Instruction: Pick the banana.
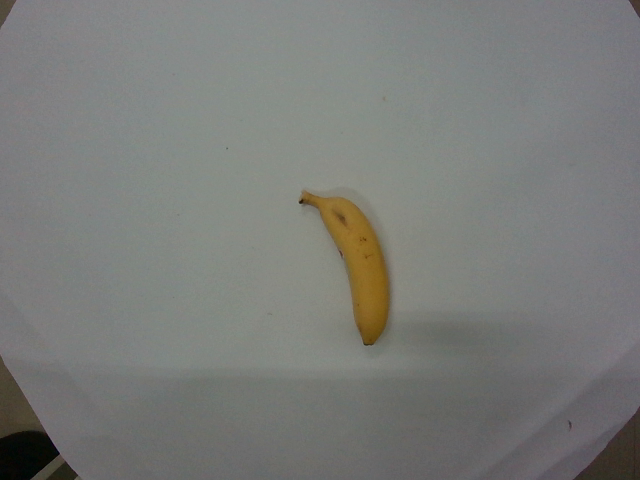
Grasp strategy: vertical